Question: How does the patient history play a role?
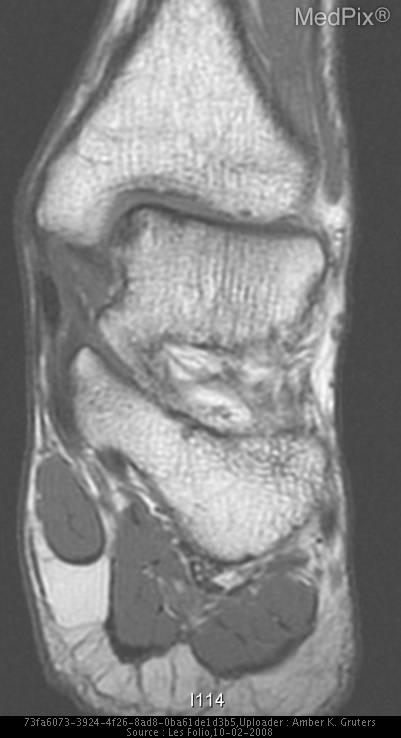
Answer: The patient's history of 35 year old active duty Air Force male nordic skiier (National Ski Patrol European Division) who was training for advanced mountaineering expeditions on the Concordia Glacier presents with ankle pain. is key in understanding the case.